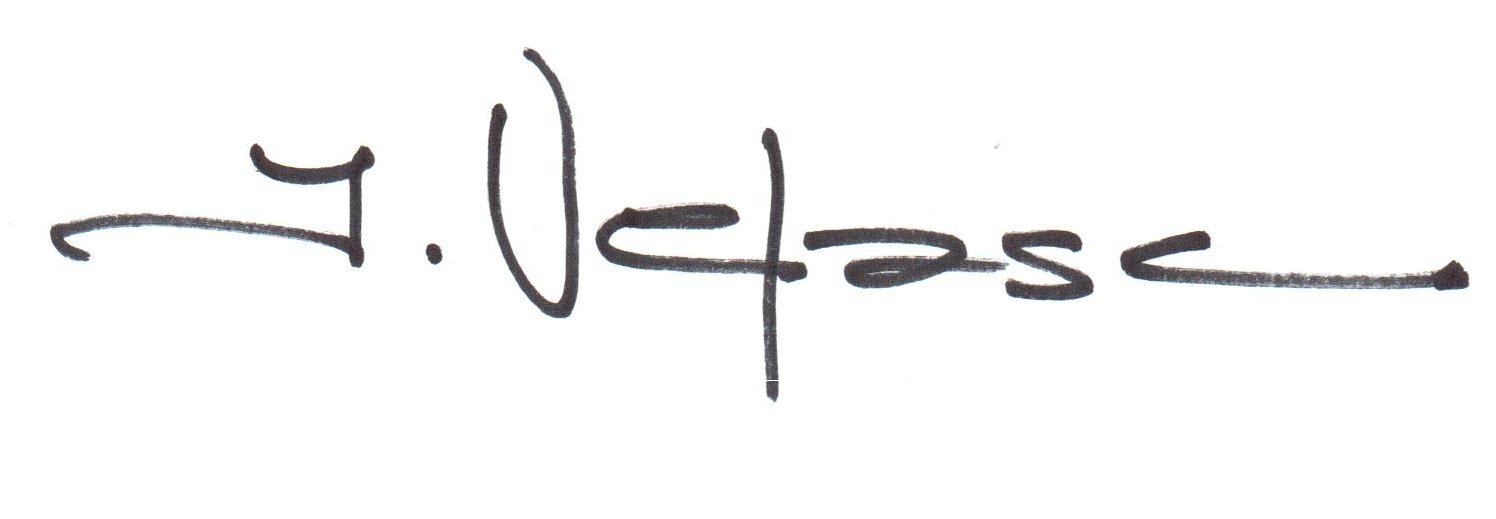
Signature of: jorge velasco navarro